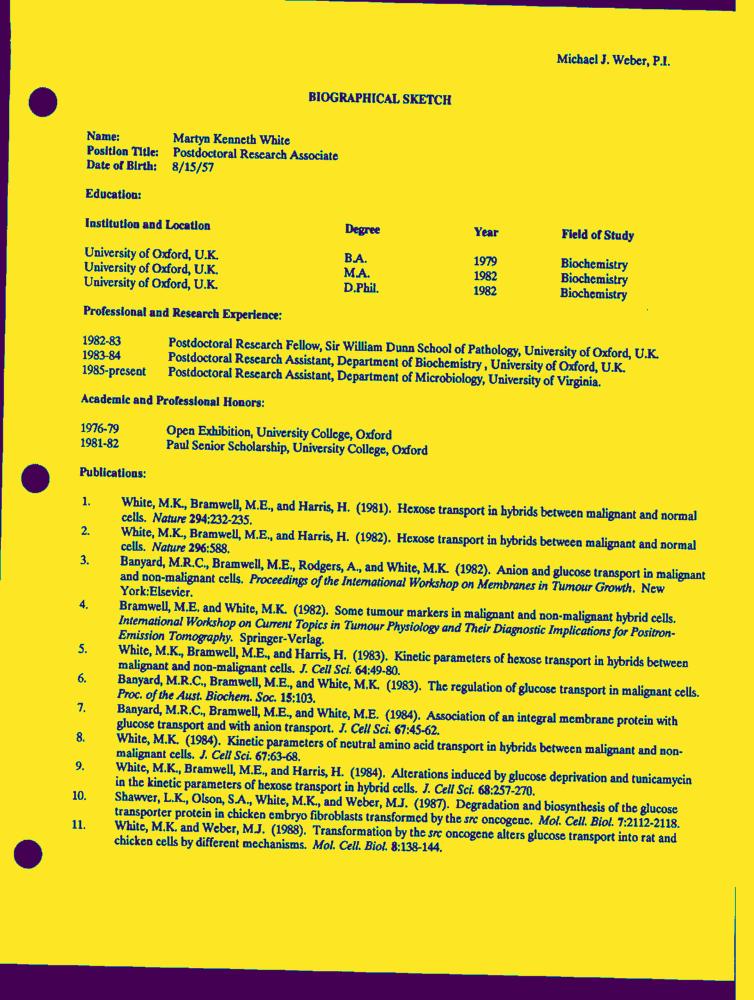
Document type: Resume-Doc